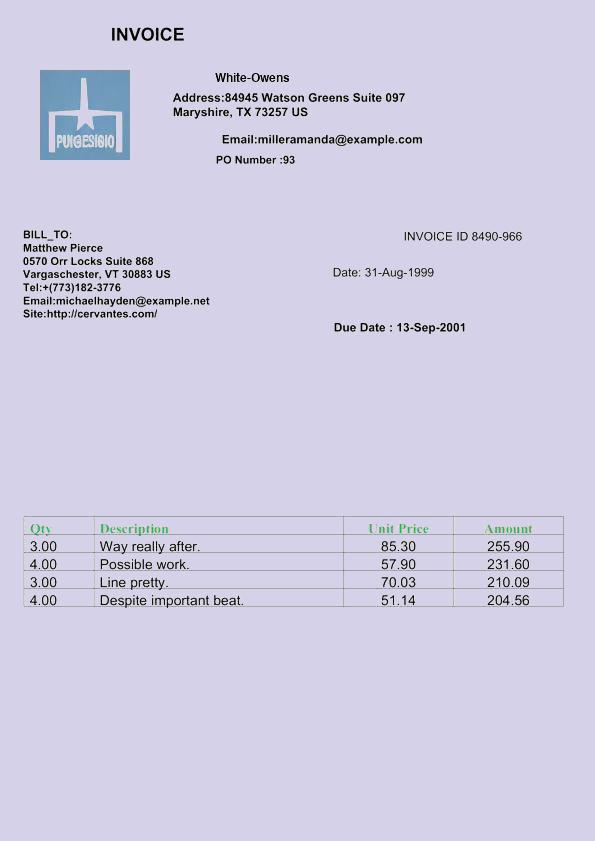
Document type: Invoice